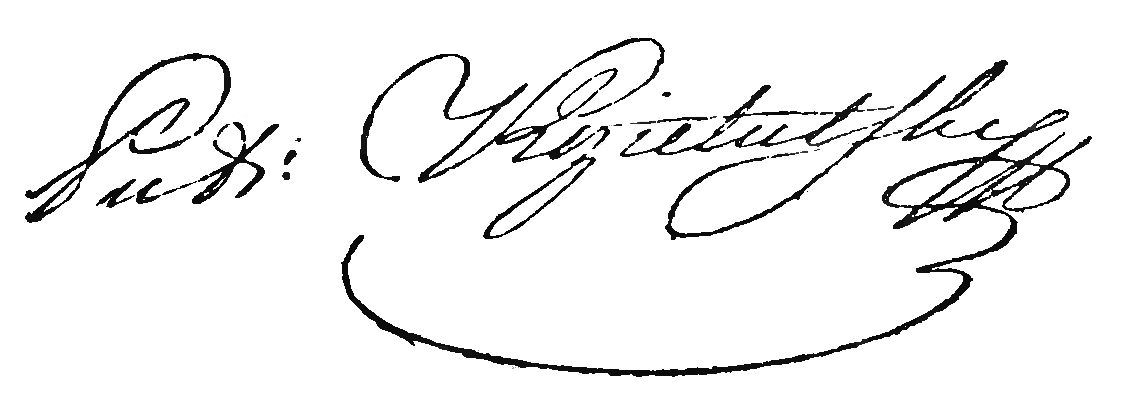
Signature of: jan kozietulski